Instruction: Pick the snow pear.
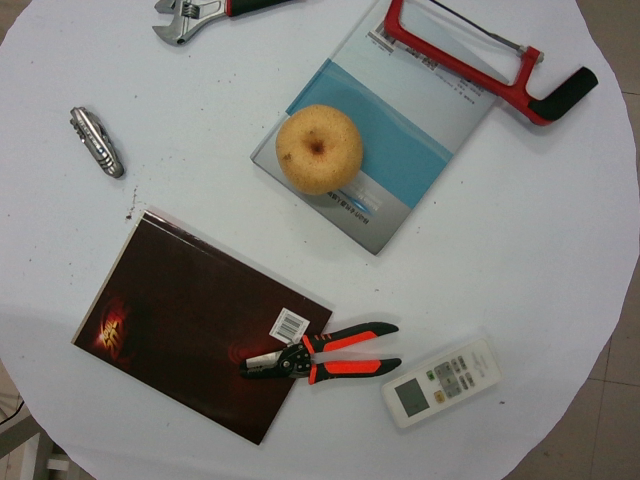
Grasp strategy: vertical